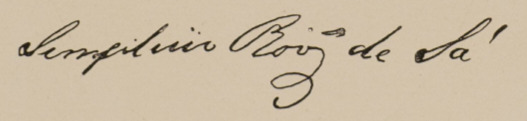
Signature of: simplício rodrigues de sá